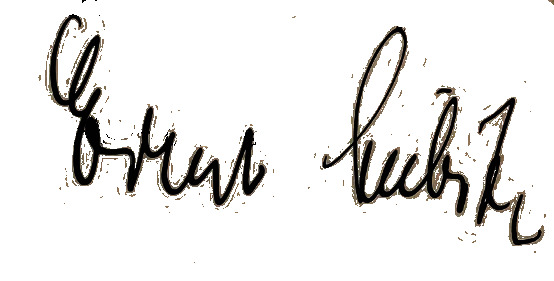
Signature of: ernst lubitsch